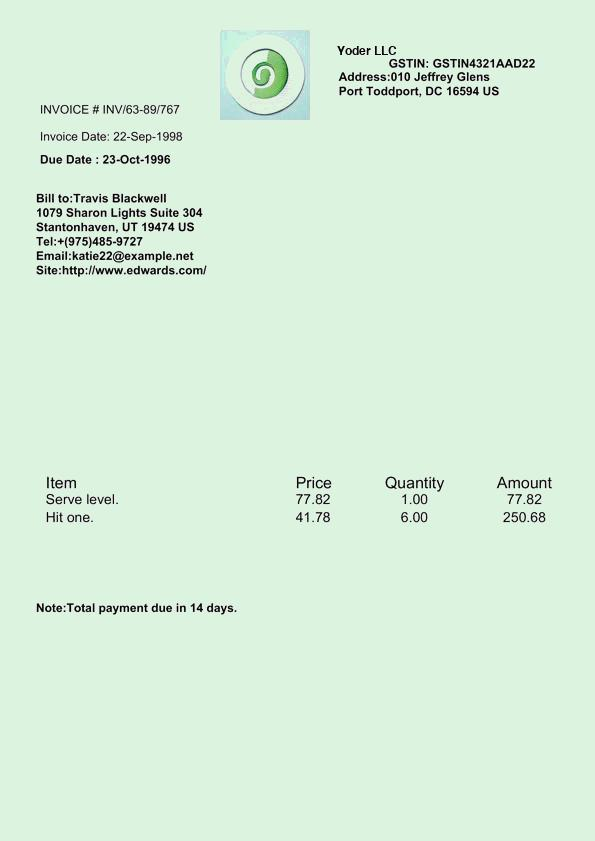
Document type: Invoice